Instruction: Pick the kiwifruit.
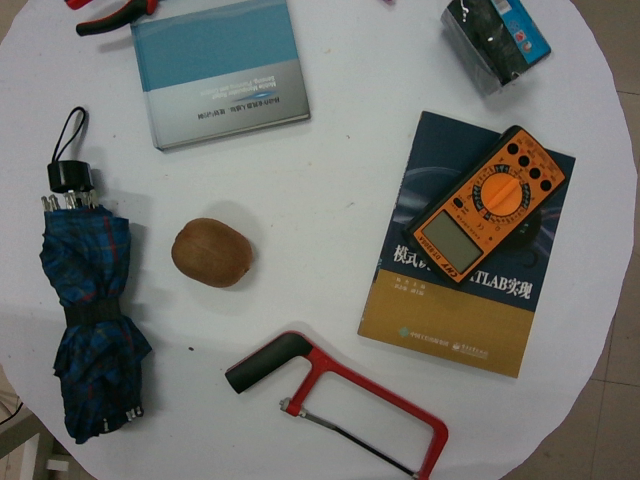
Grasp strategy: vertical